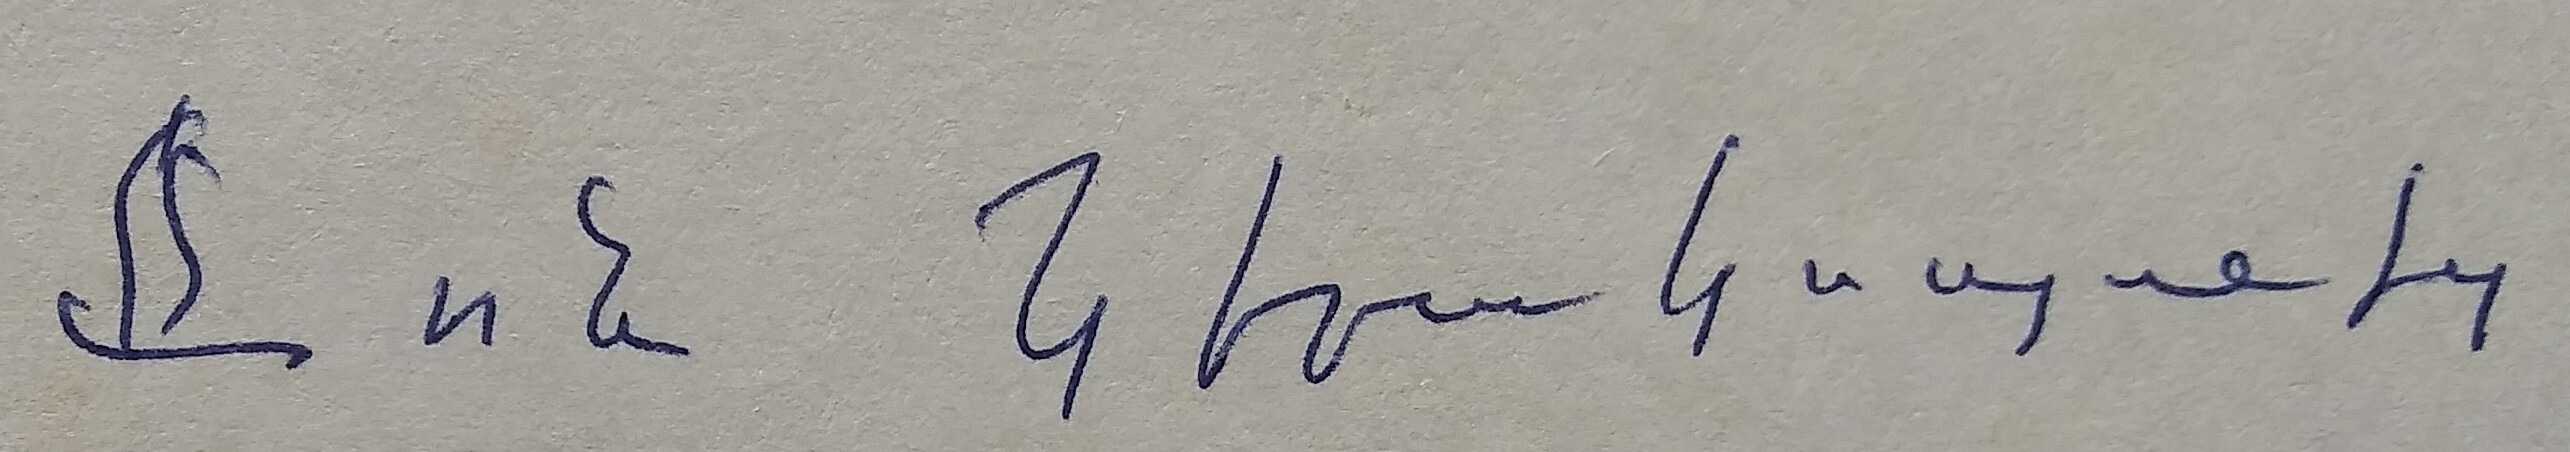
Signature of: john kirakosyan